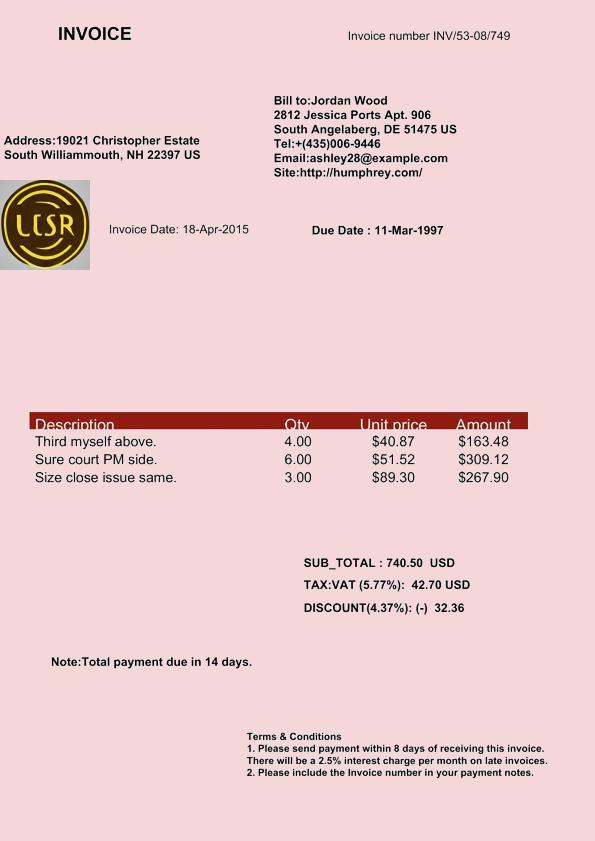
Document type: Invoice